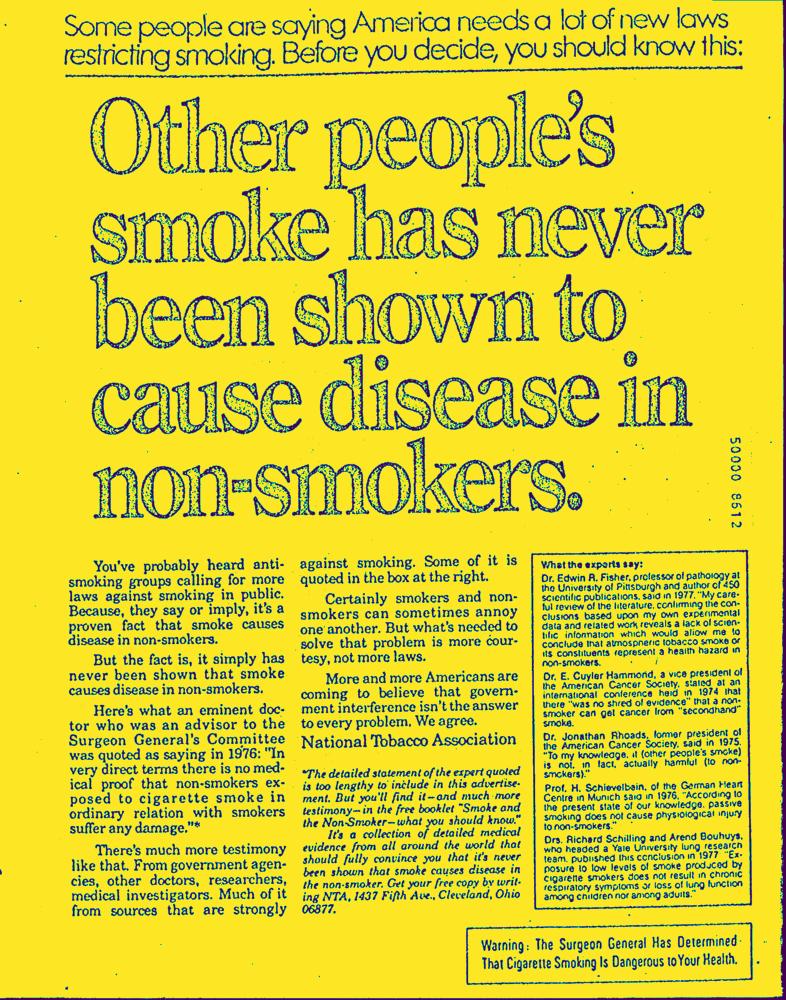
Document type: AD